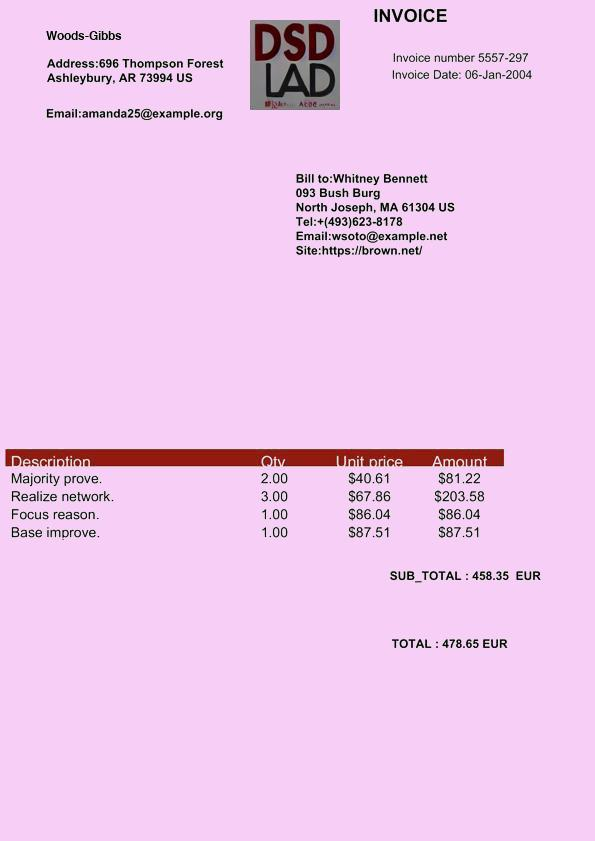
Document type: Invoice